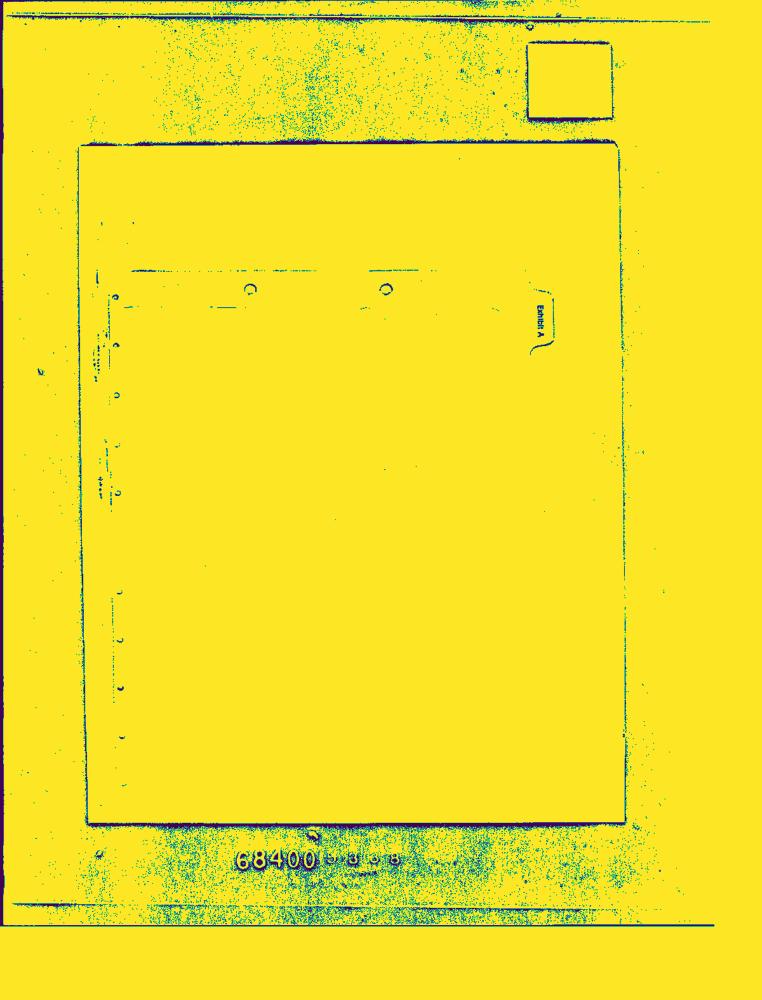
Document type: News-Article